Question: What are the imaging findings?
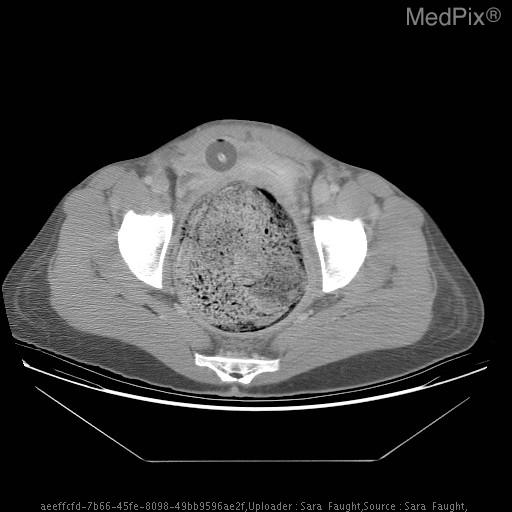
Answer: The imaging shows Plain Film: Mottled gas Pattern in the LUQ (large intestine).

CT: Markedly abnormal study demonstrating stool-distended bowel extending from the distal transverse colon to the level of the rectum, with associated compression of several structures, most noticeably the distal right ureter with associated mild dilatation of the collecting system.  There is also shift of the adnexal structures and uterus to the left. The largest dilatation of the bowel appears to be at the level of the sigmoid colon which measures approximately 11.6cm in short axis diameter. Markedly abnormal study demonstrating stool-distended bowel extending from the distal transverse colon to the level of the rectum, with associated compression of several structures, most noticeably the distal right ureter with associated mild dilatation of the collecting system..